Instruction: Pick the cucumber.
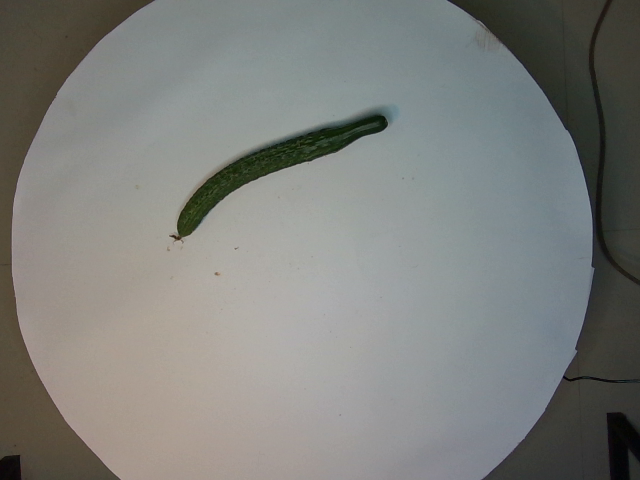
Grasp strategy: vertical